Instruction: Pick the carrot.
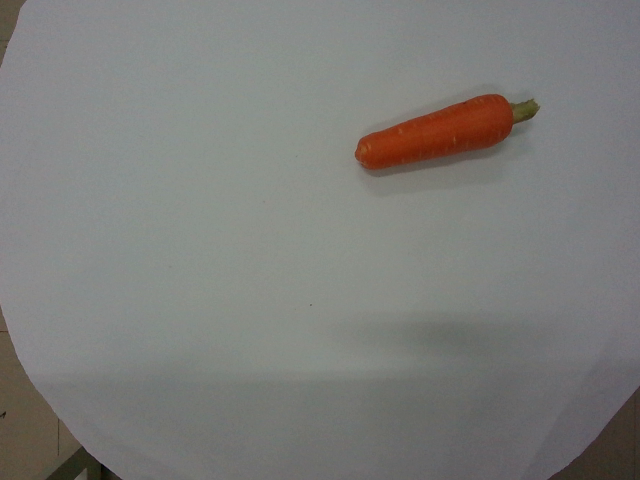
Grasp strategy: vertical